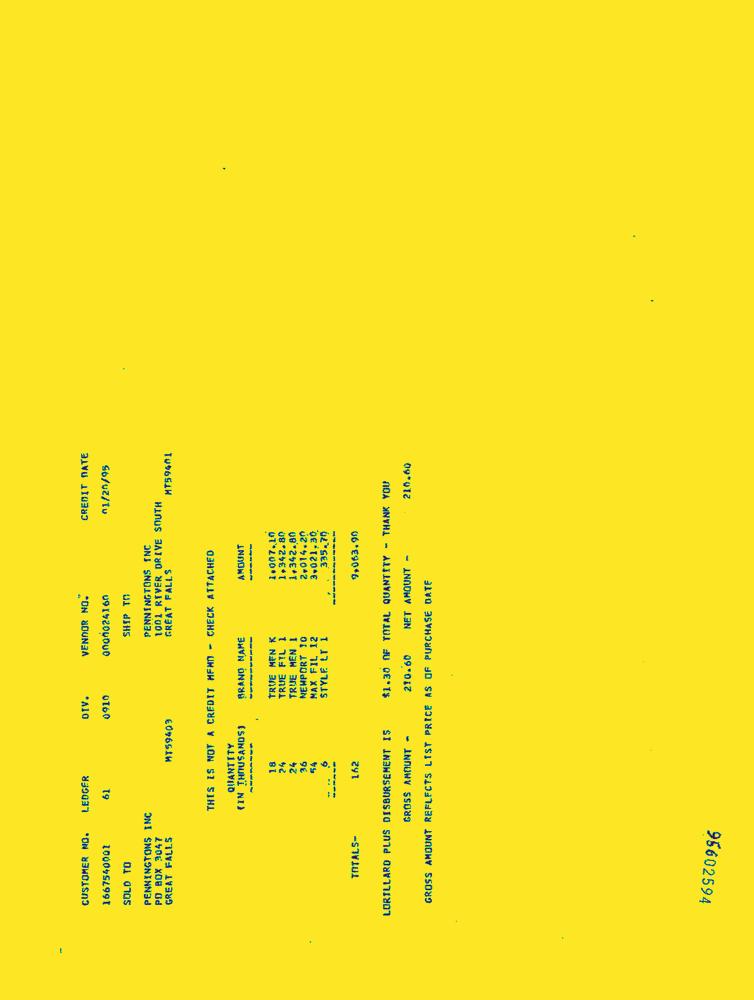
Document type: Invoice-Doc